Question: What is the main concern?
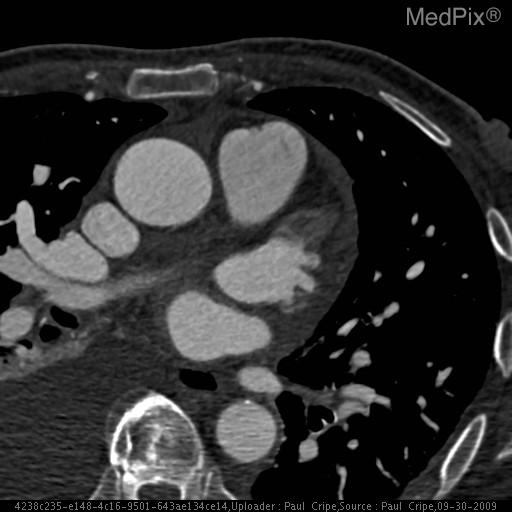
Answer: The findings suggest •  There is a low-attenuating mass in the left atrial appendage. This is most suggestive of a thrombus.
•  The trileaflet aortic valve is calcified and stenotic, with a systolic valve area of 1.4-1.7cm^2.
•  There are no infective vegetations present on either the aortic or mitral valves.. Early phase cardiac gated CT w/ contrast: Filling defect within the left atrial appendage.. The patient might have a history of 80 year-old man with a known history of rate-controlled atrial fibrillation and aortic stenosis presented one week prior to study with facial droop..